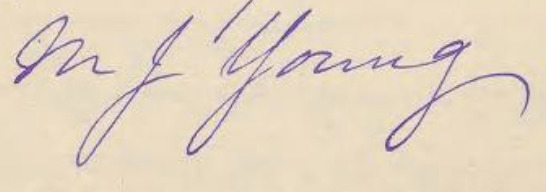
Signature of: maude jeannie young